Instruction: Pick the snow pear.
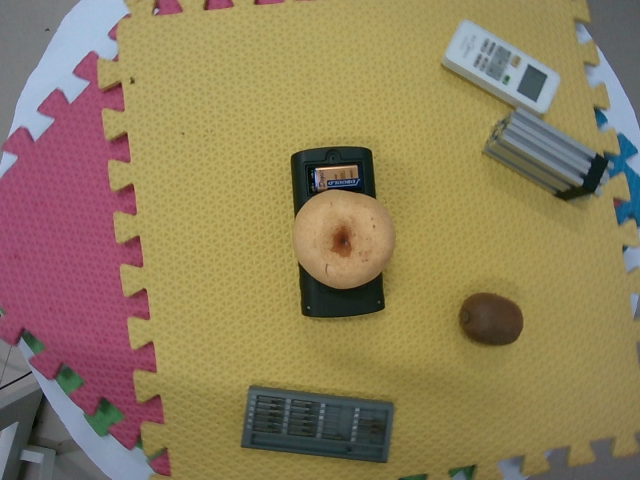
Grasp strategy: vertical